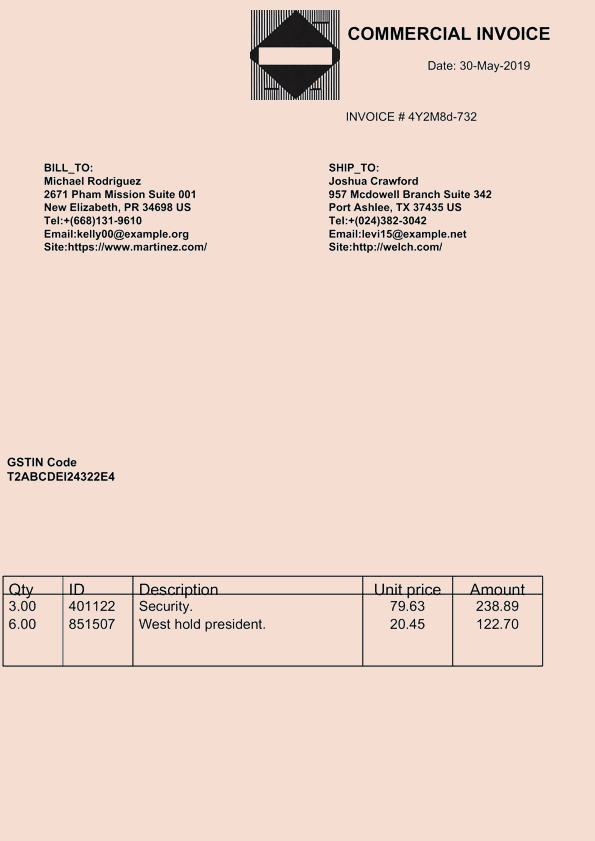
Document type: Invoice